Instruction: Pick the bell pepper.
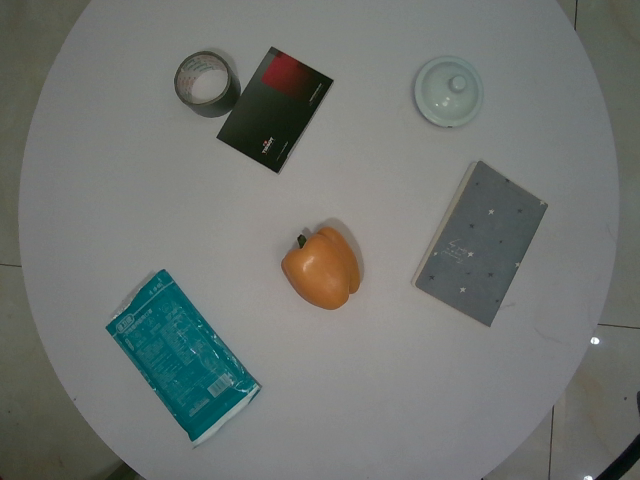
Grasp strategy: vertical